Identify and extract the amount in words, amount in numbers, payee name, cheque date, and bank name from the image.
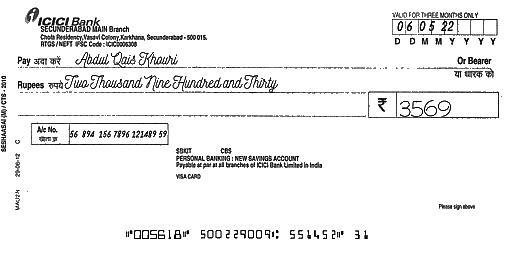
amt_in_words: Two Thousand Nine Hundred and Thirty
amt_in_figures: 3569
payee_name: Abdul Qais Khouri
bank_name: ICICI Bank
cheque_date: 06/05/22